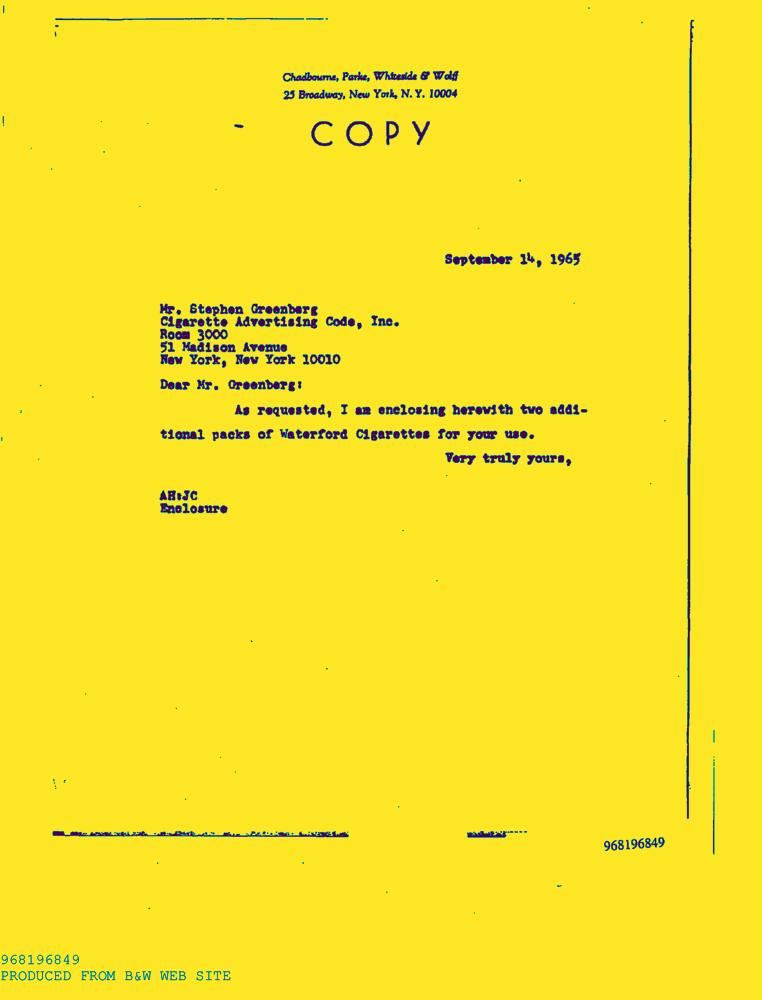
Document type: Letter-Doc